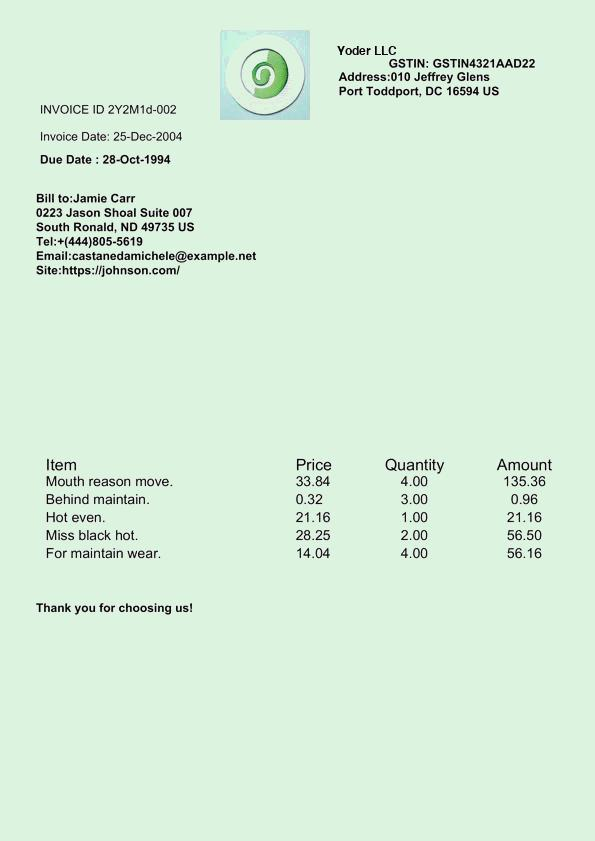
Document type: Invoice